Retrieve the amount in words, amount in figures, name of the payee, date on the cheque, and the bank name from the image.
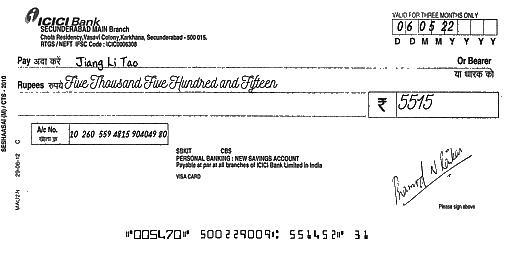
amt_in_words: Five Thousand Five Hundred and Fifteen
amt_in_figures: 5515
payee_name: Jiang Li Tao
bank_name: ICICI Bank
cheque_date: 06/05/22